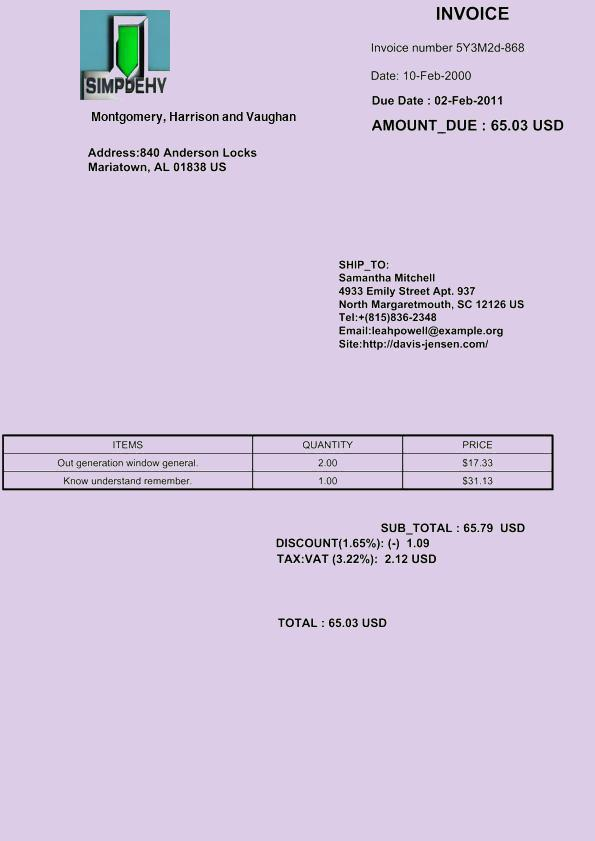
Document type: Invoice